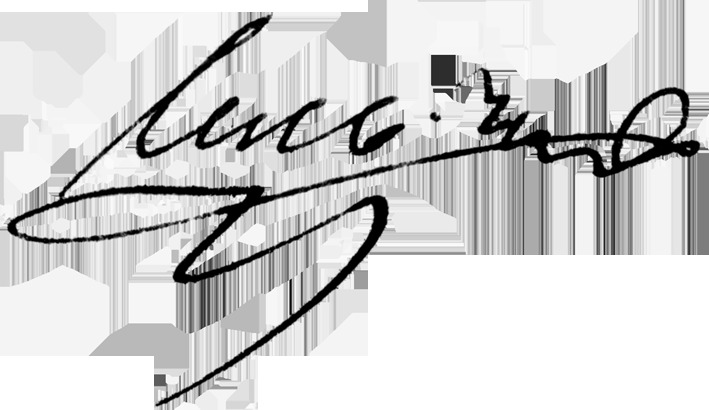
Signature of: q30960410